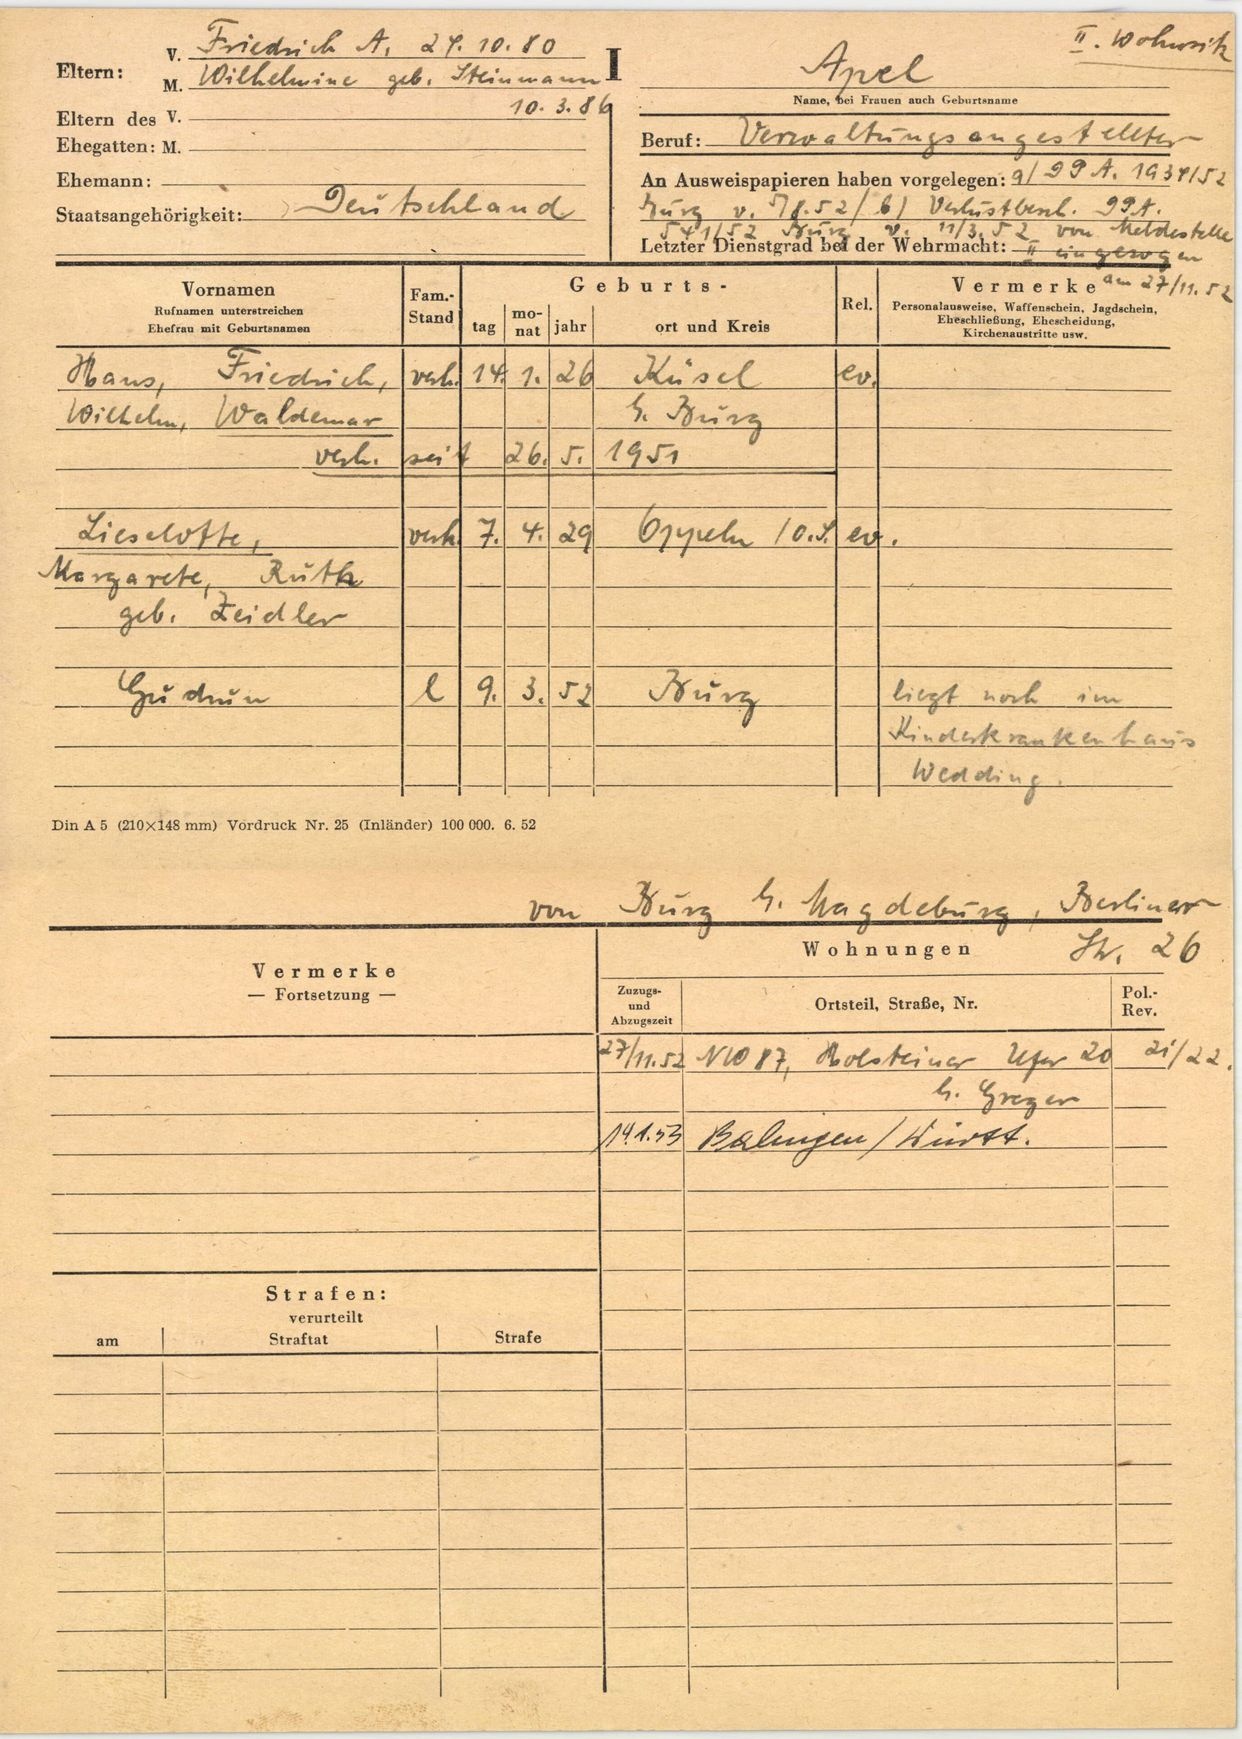
Apel